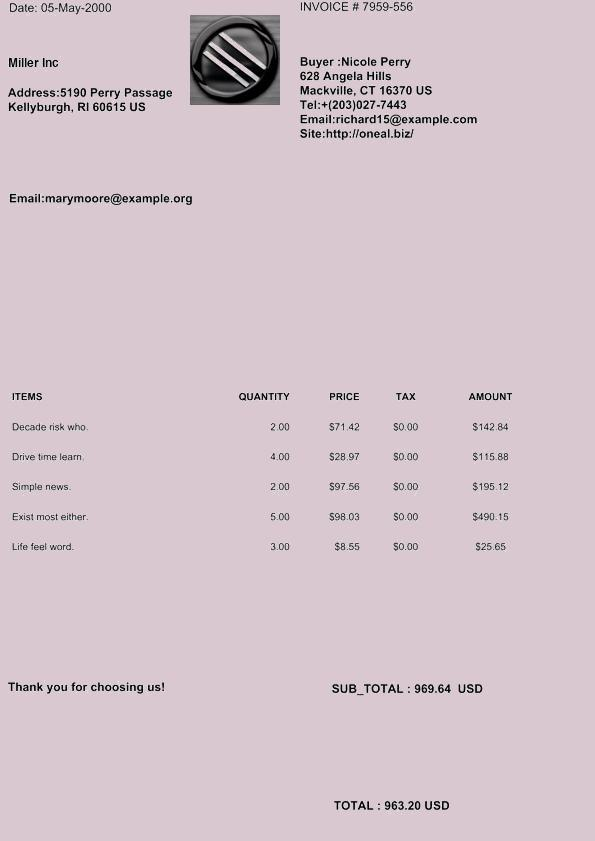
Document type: Invoice